Question: What is the main concern?
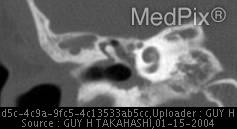
Answer: The findings suggest Soft tissue opacity is present in the right middle ear within the epi- and mesotympanum, extending into the mastoid air cells.  The right TM is perforated.  The ossicles and tegmen are intact.  However, the scutum is blunted.. Soft tissue opacity present within the epi- and mesotympanum extending into the mastoid air cells of the right temporal bone.  The scutum is blunted, however, the ossicles and tegmen are intact.  The right TM is perforated.. The patient might have a history of 14 y/o male with intermittent otorrhea of right ear and right TM perforation..